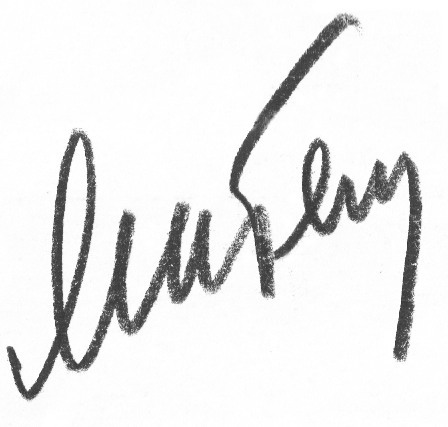
Signature of: george miterev